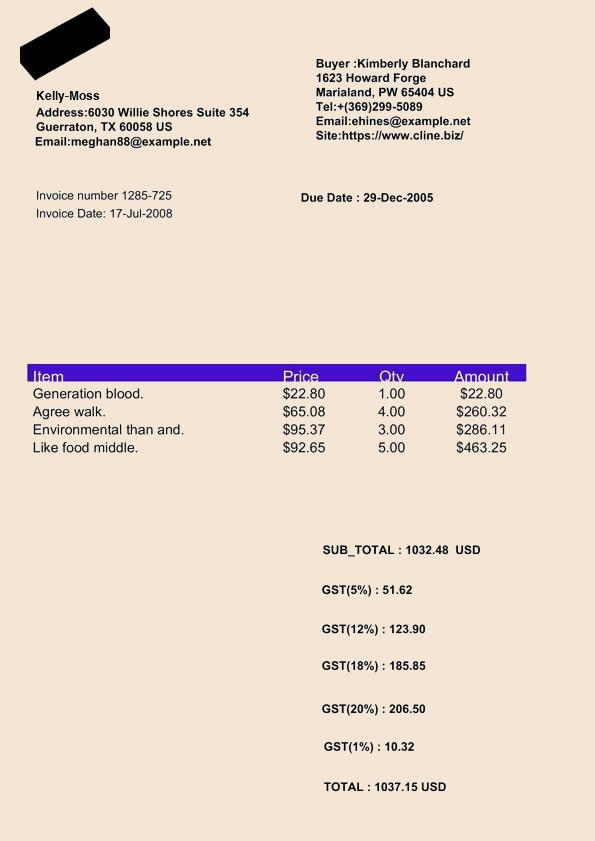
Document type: Invoice